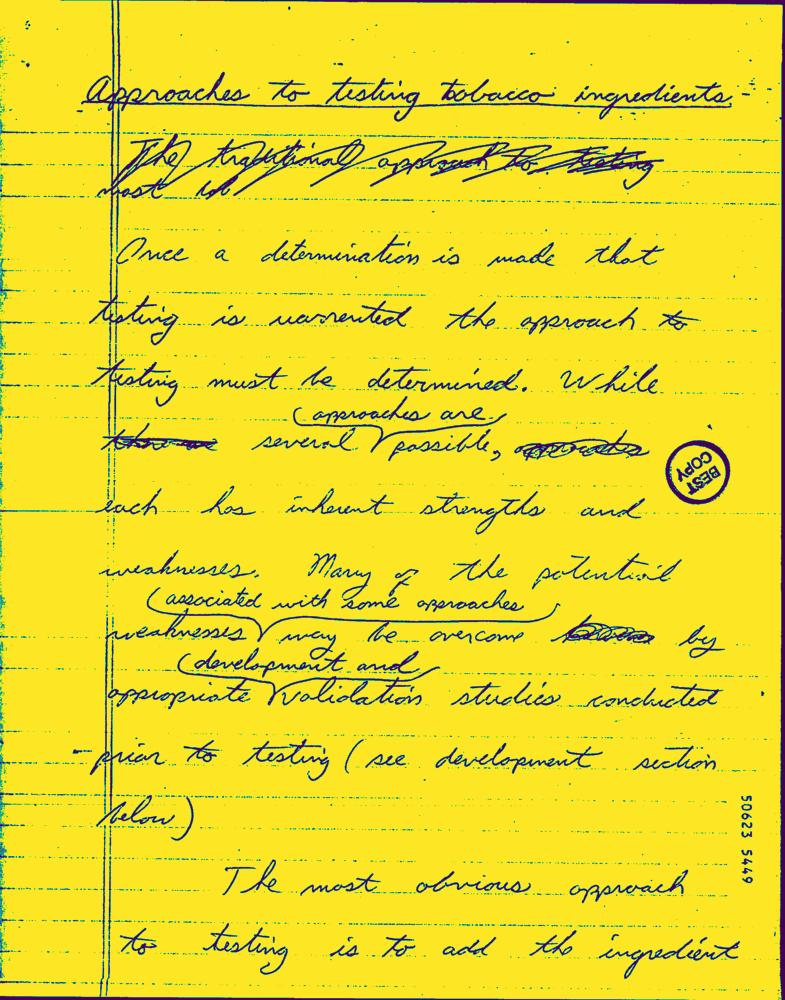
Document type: Hand-Written